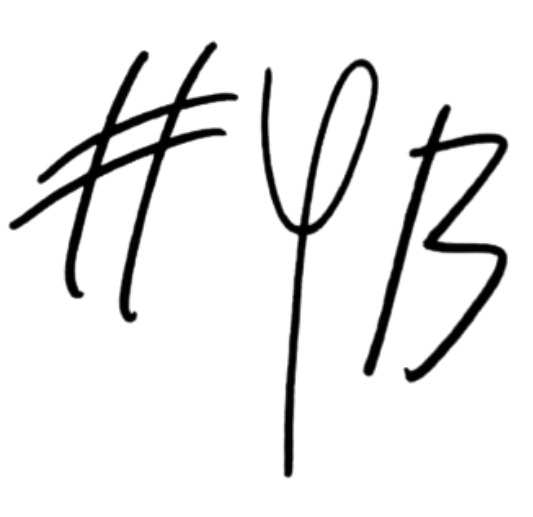
Signature of: youngboy never broke again